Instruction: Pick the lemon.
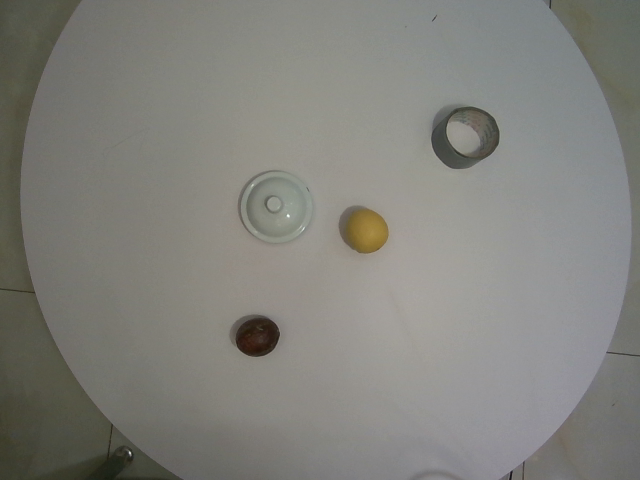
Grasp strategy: vertical